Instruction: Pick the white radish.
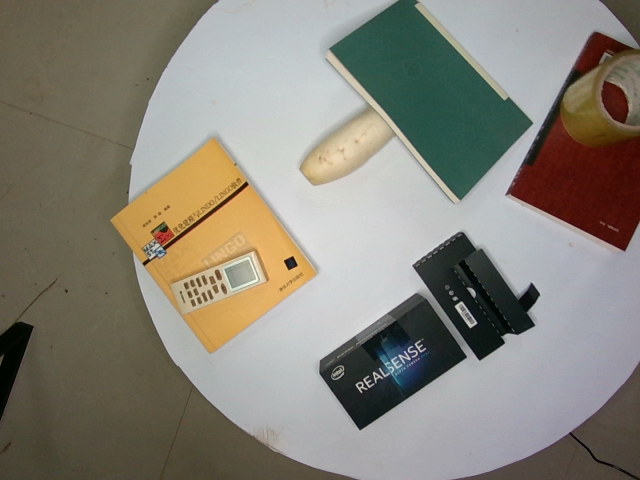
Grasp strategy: vertical